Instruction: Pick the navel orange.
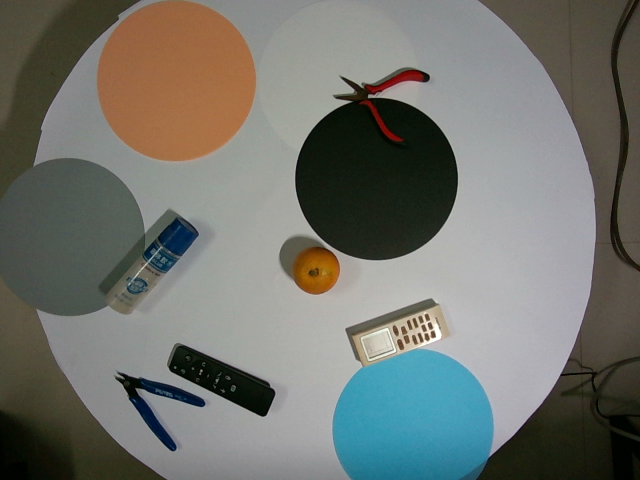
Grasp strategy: vertical